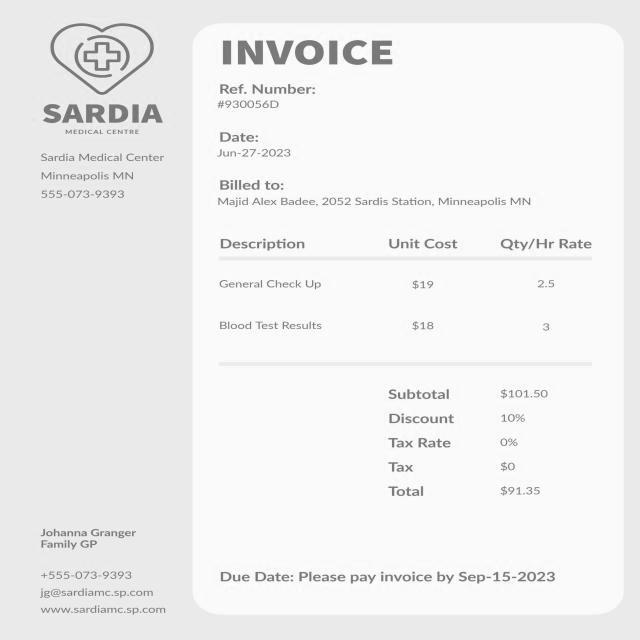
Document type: Invoice